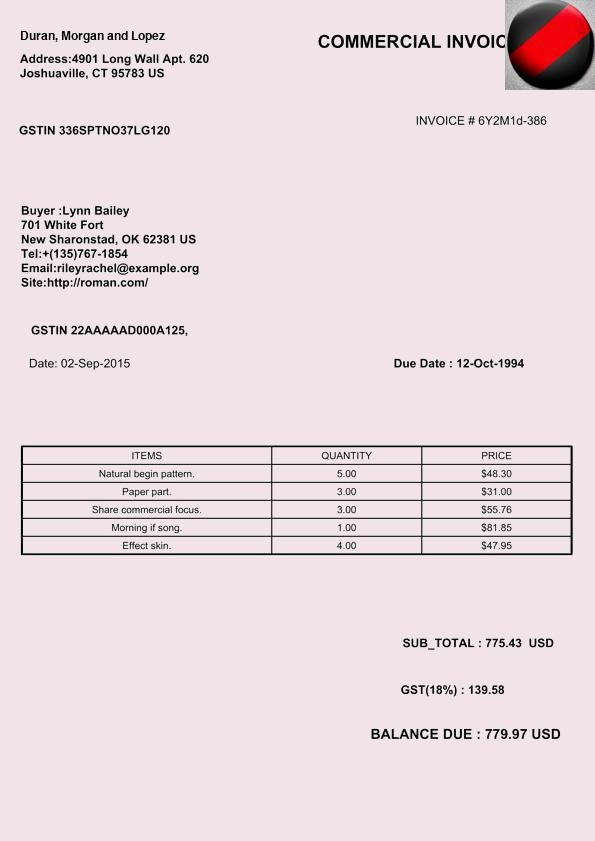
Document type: Invoice